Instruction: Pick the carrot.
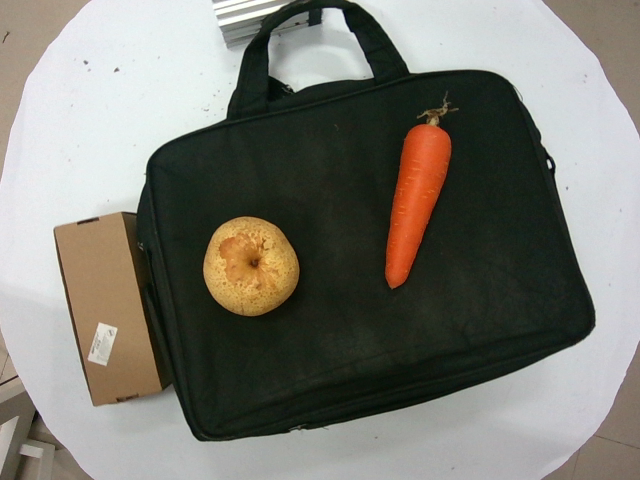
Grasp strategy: vertical